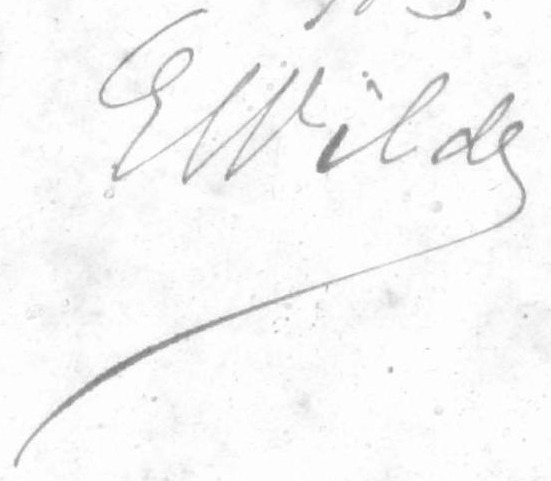
Signature of: eduardo wilde